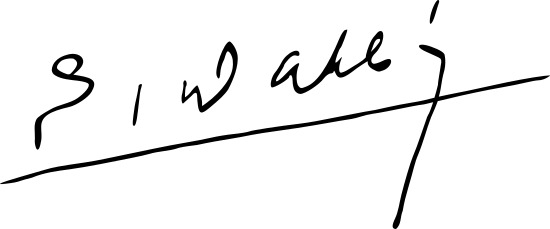
Signature of: sébastien dassi